Question: What jurisdiction, city, or county is the document associated with?
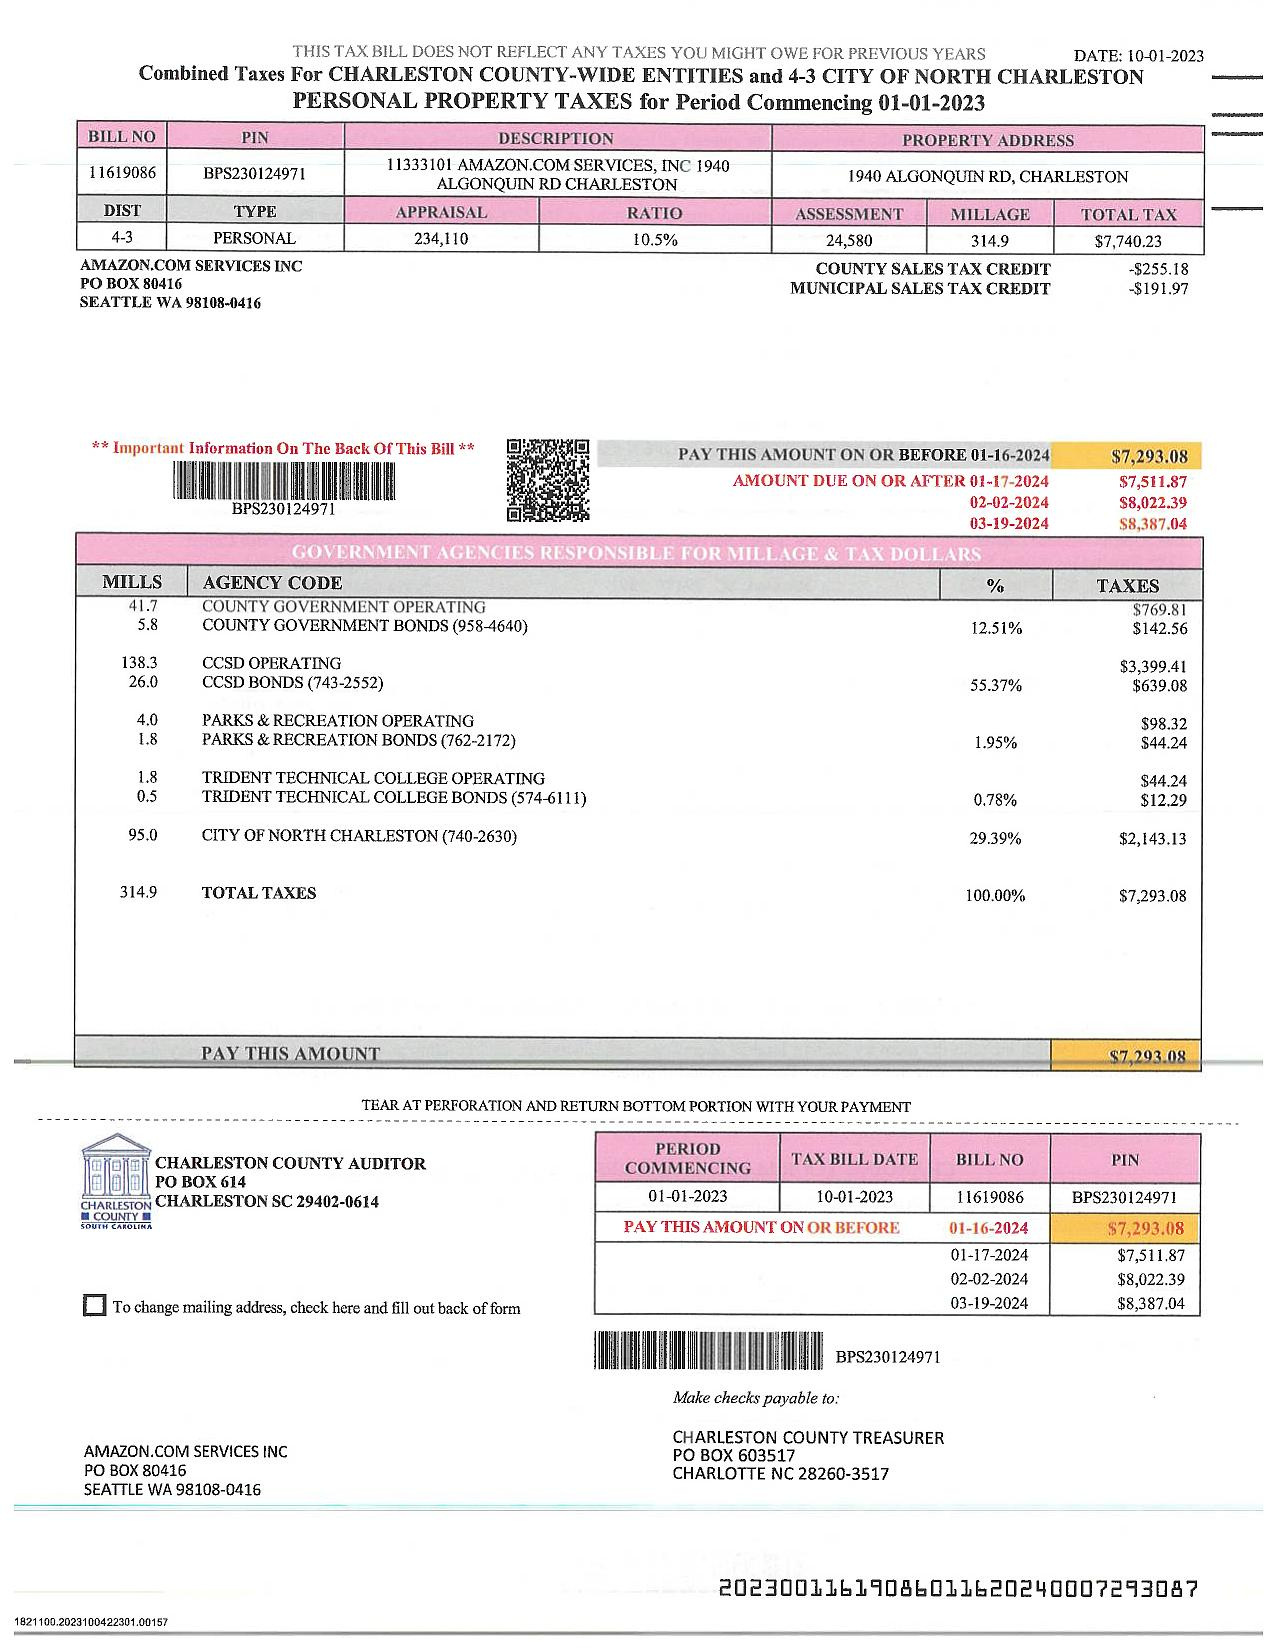
Answer: "CHARLESTON COUNTY"